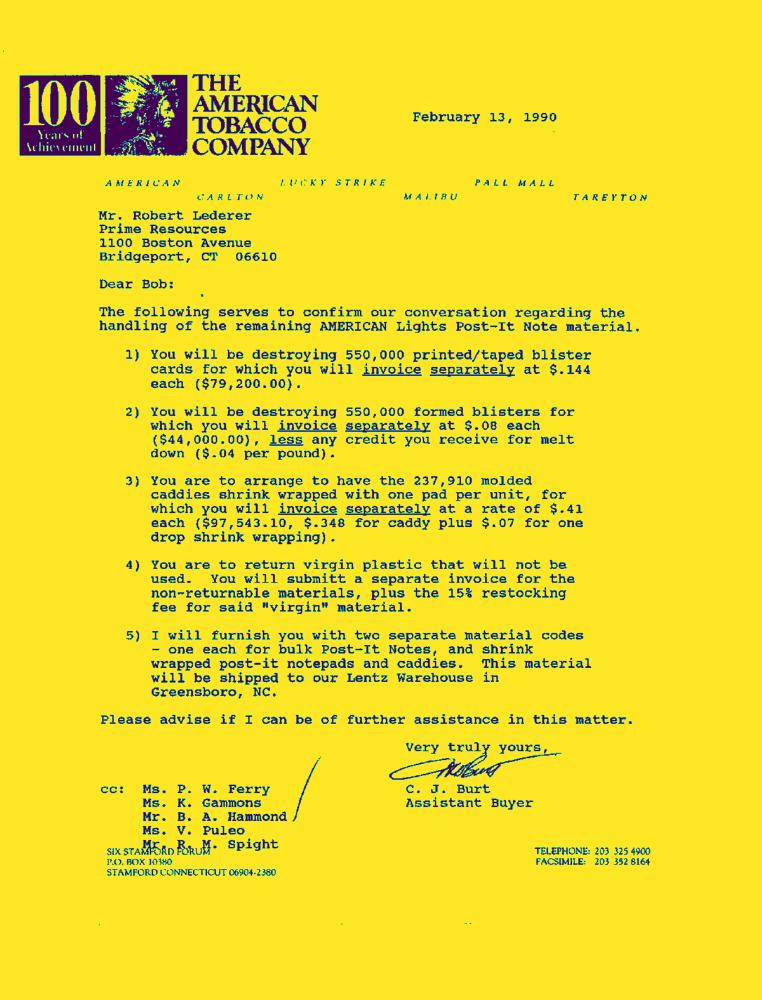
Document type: Letter-Doc